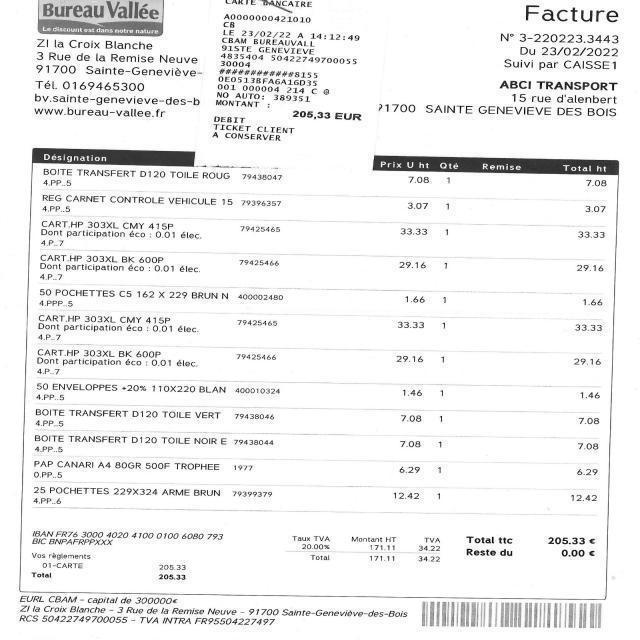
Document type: Invoice